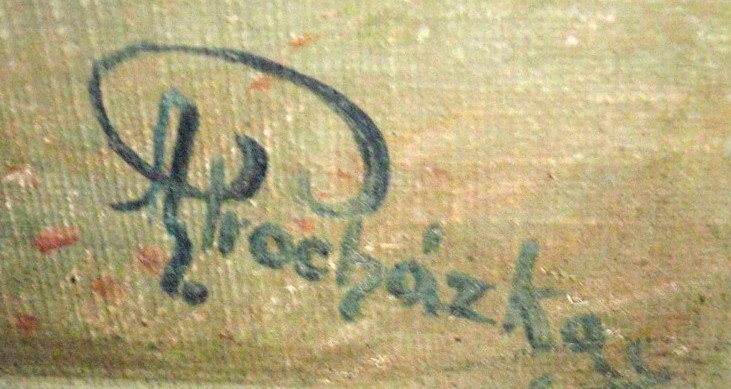
Signature of: bohuš jan procházka